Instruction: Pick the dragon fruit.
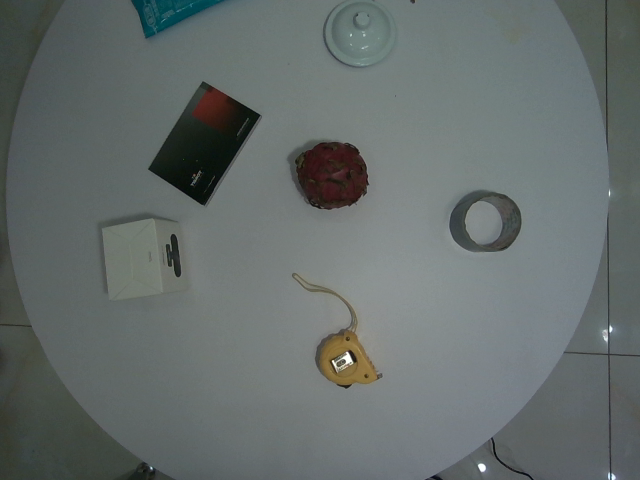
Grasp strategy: vertical